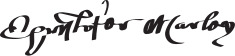
Signature of: christopher marlowe